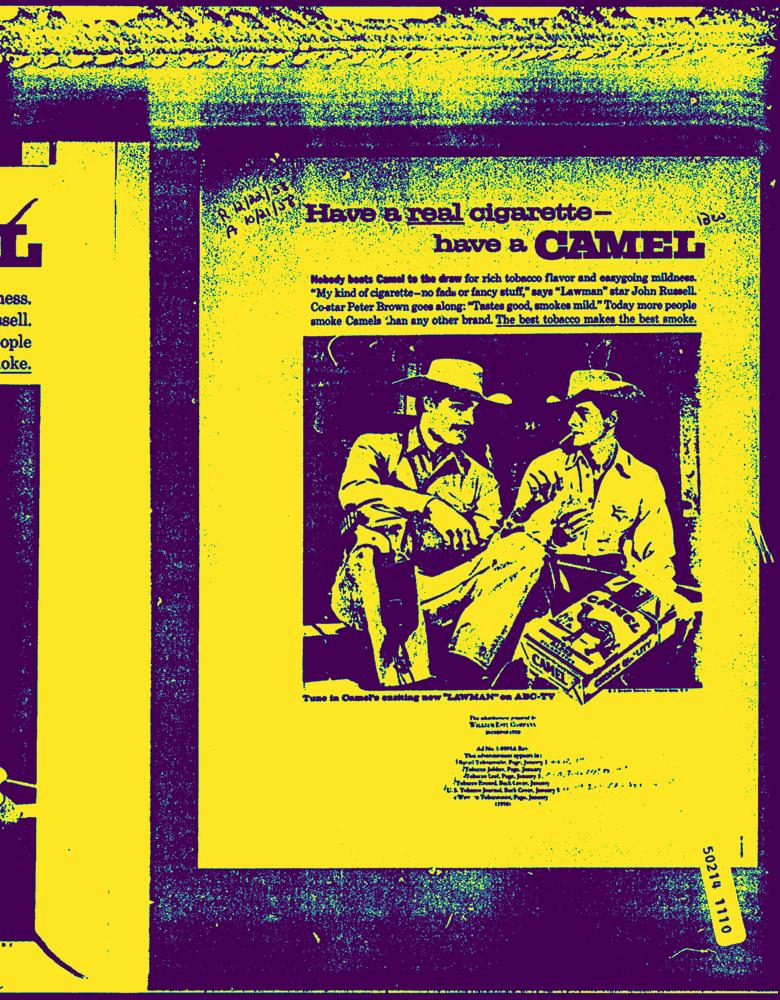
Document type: AD